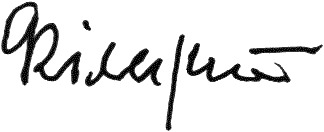
Signature of: philaret